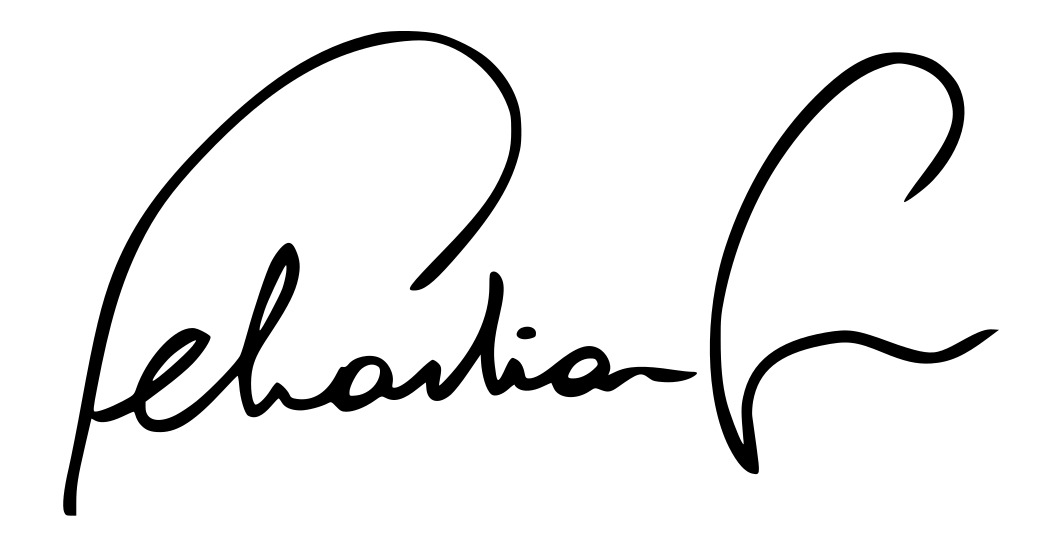
Signature of: sebastian kurz